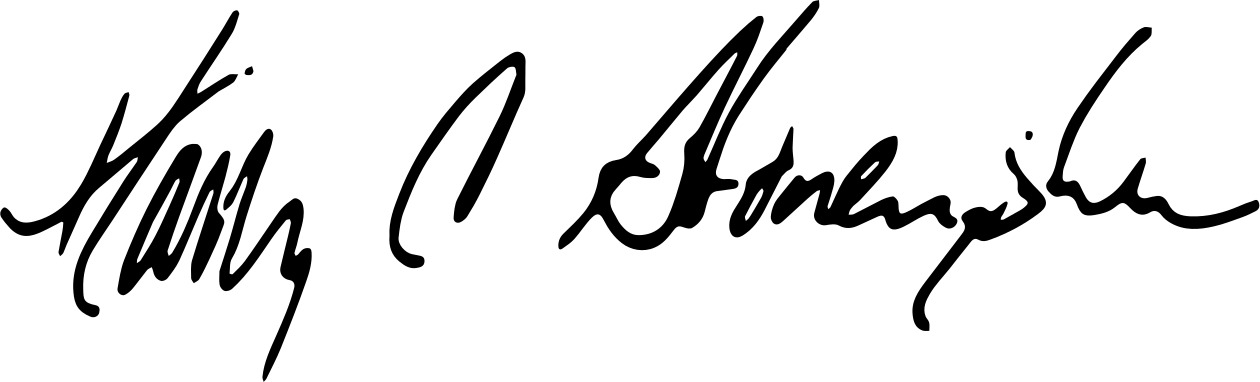
Signature of: harry stonecipher